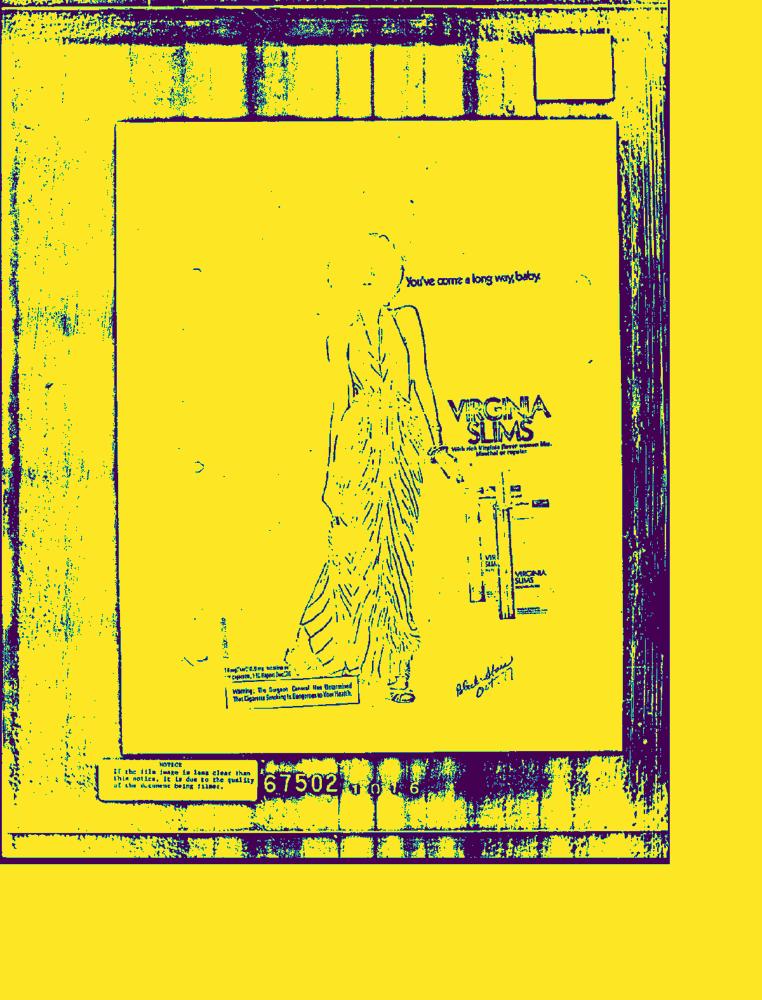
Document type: AD